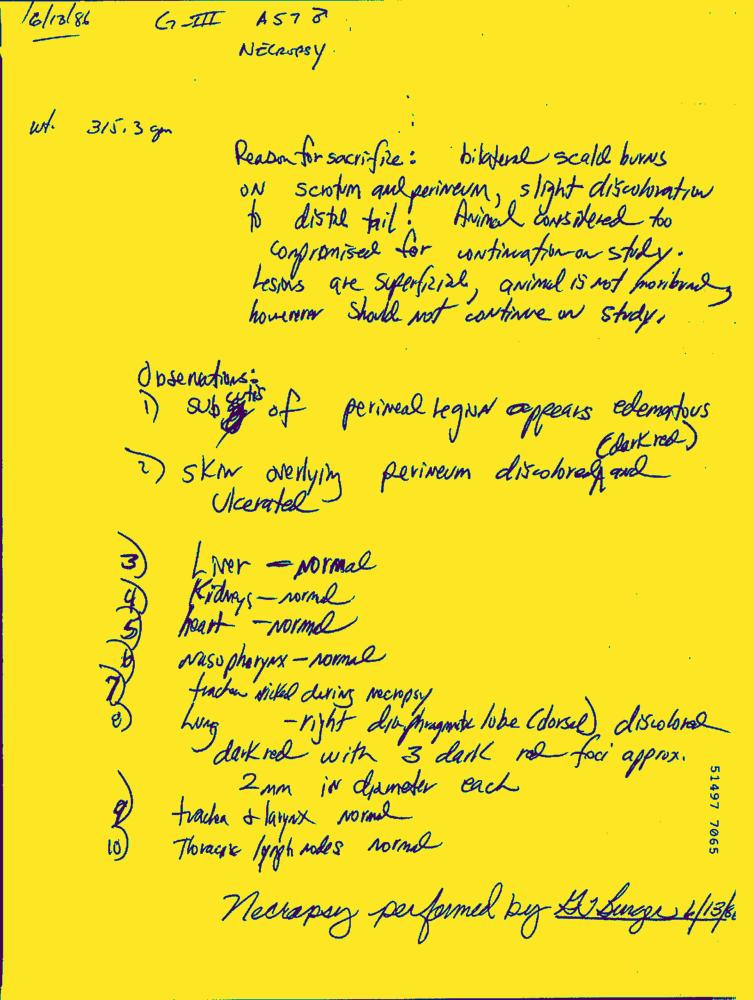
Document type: Hand-Written